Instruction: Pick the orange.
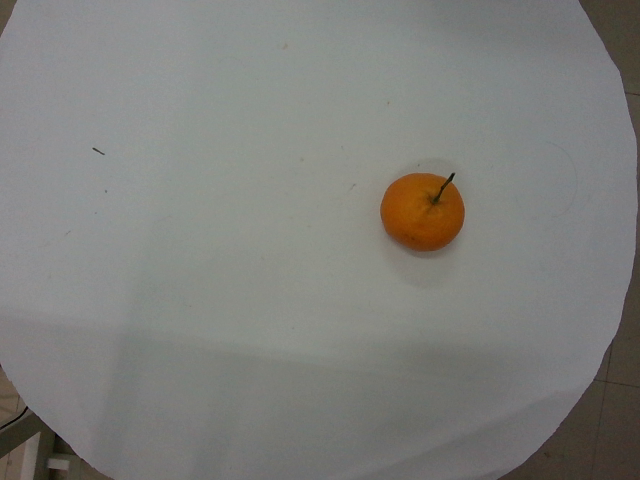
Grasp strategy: vertical